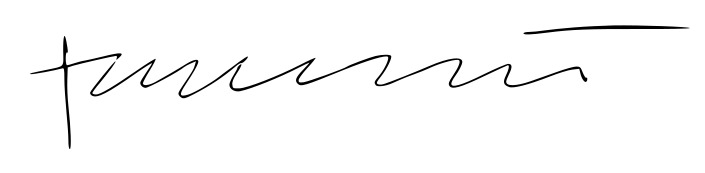
Signature of: paulo portas